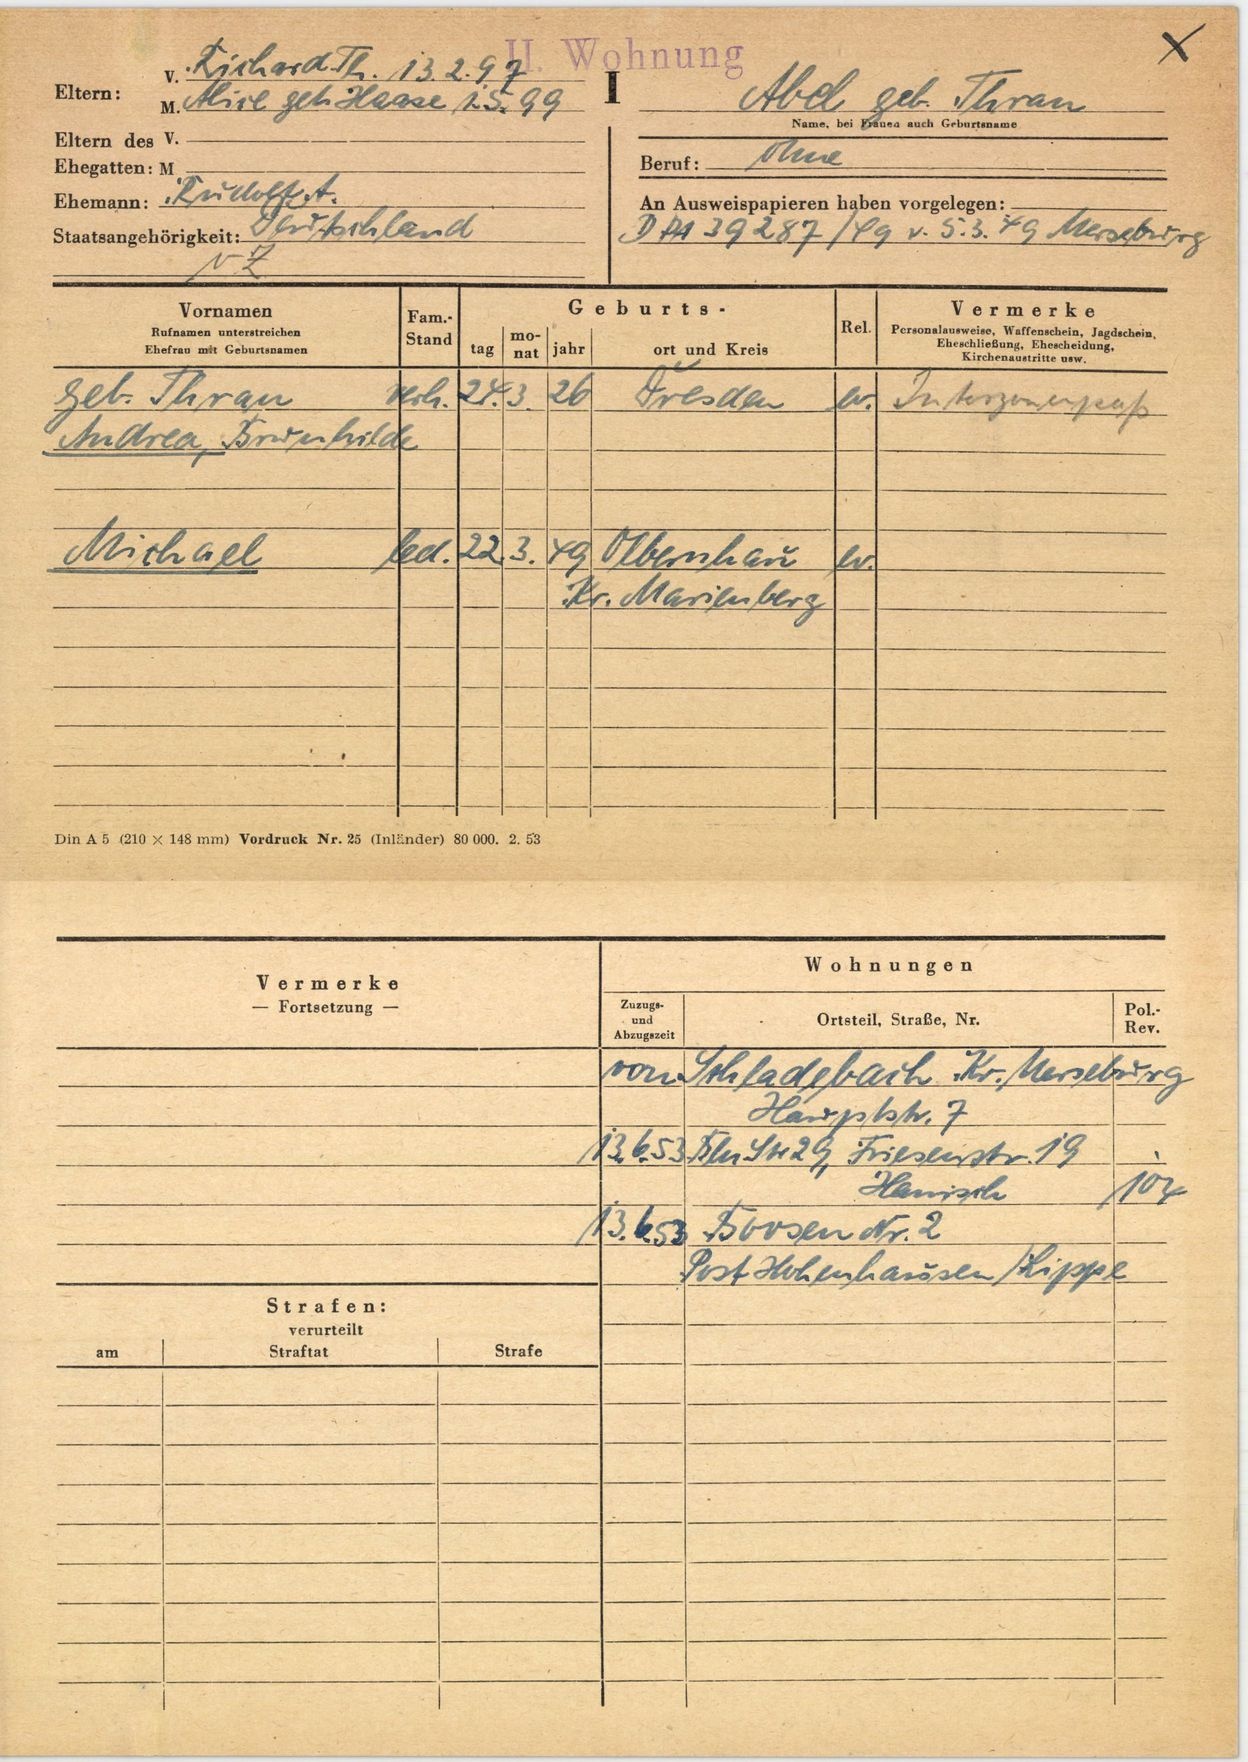
Abel geb. Thran